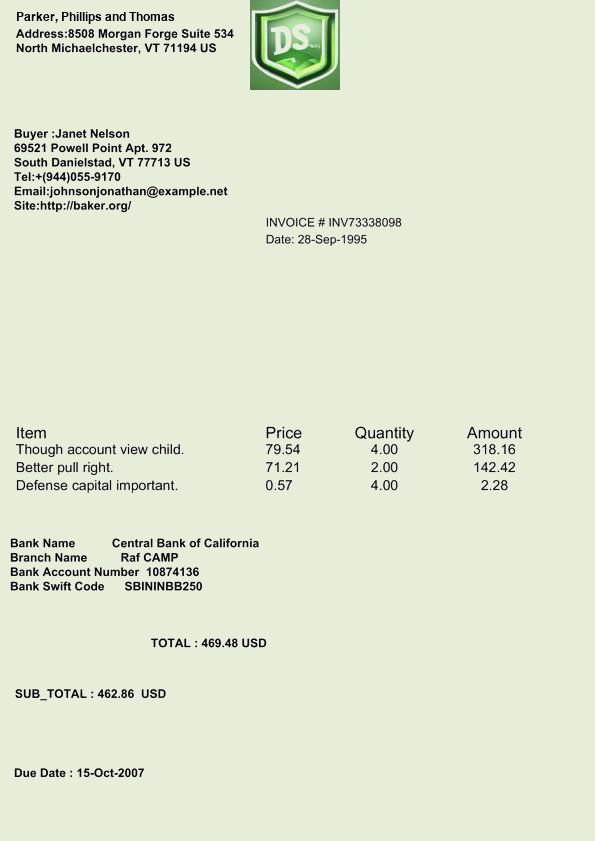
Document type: Invoice